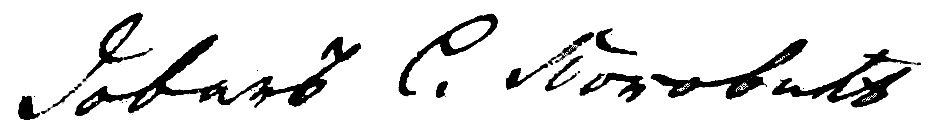
Signature of: jovan sterija popović